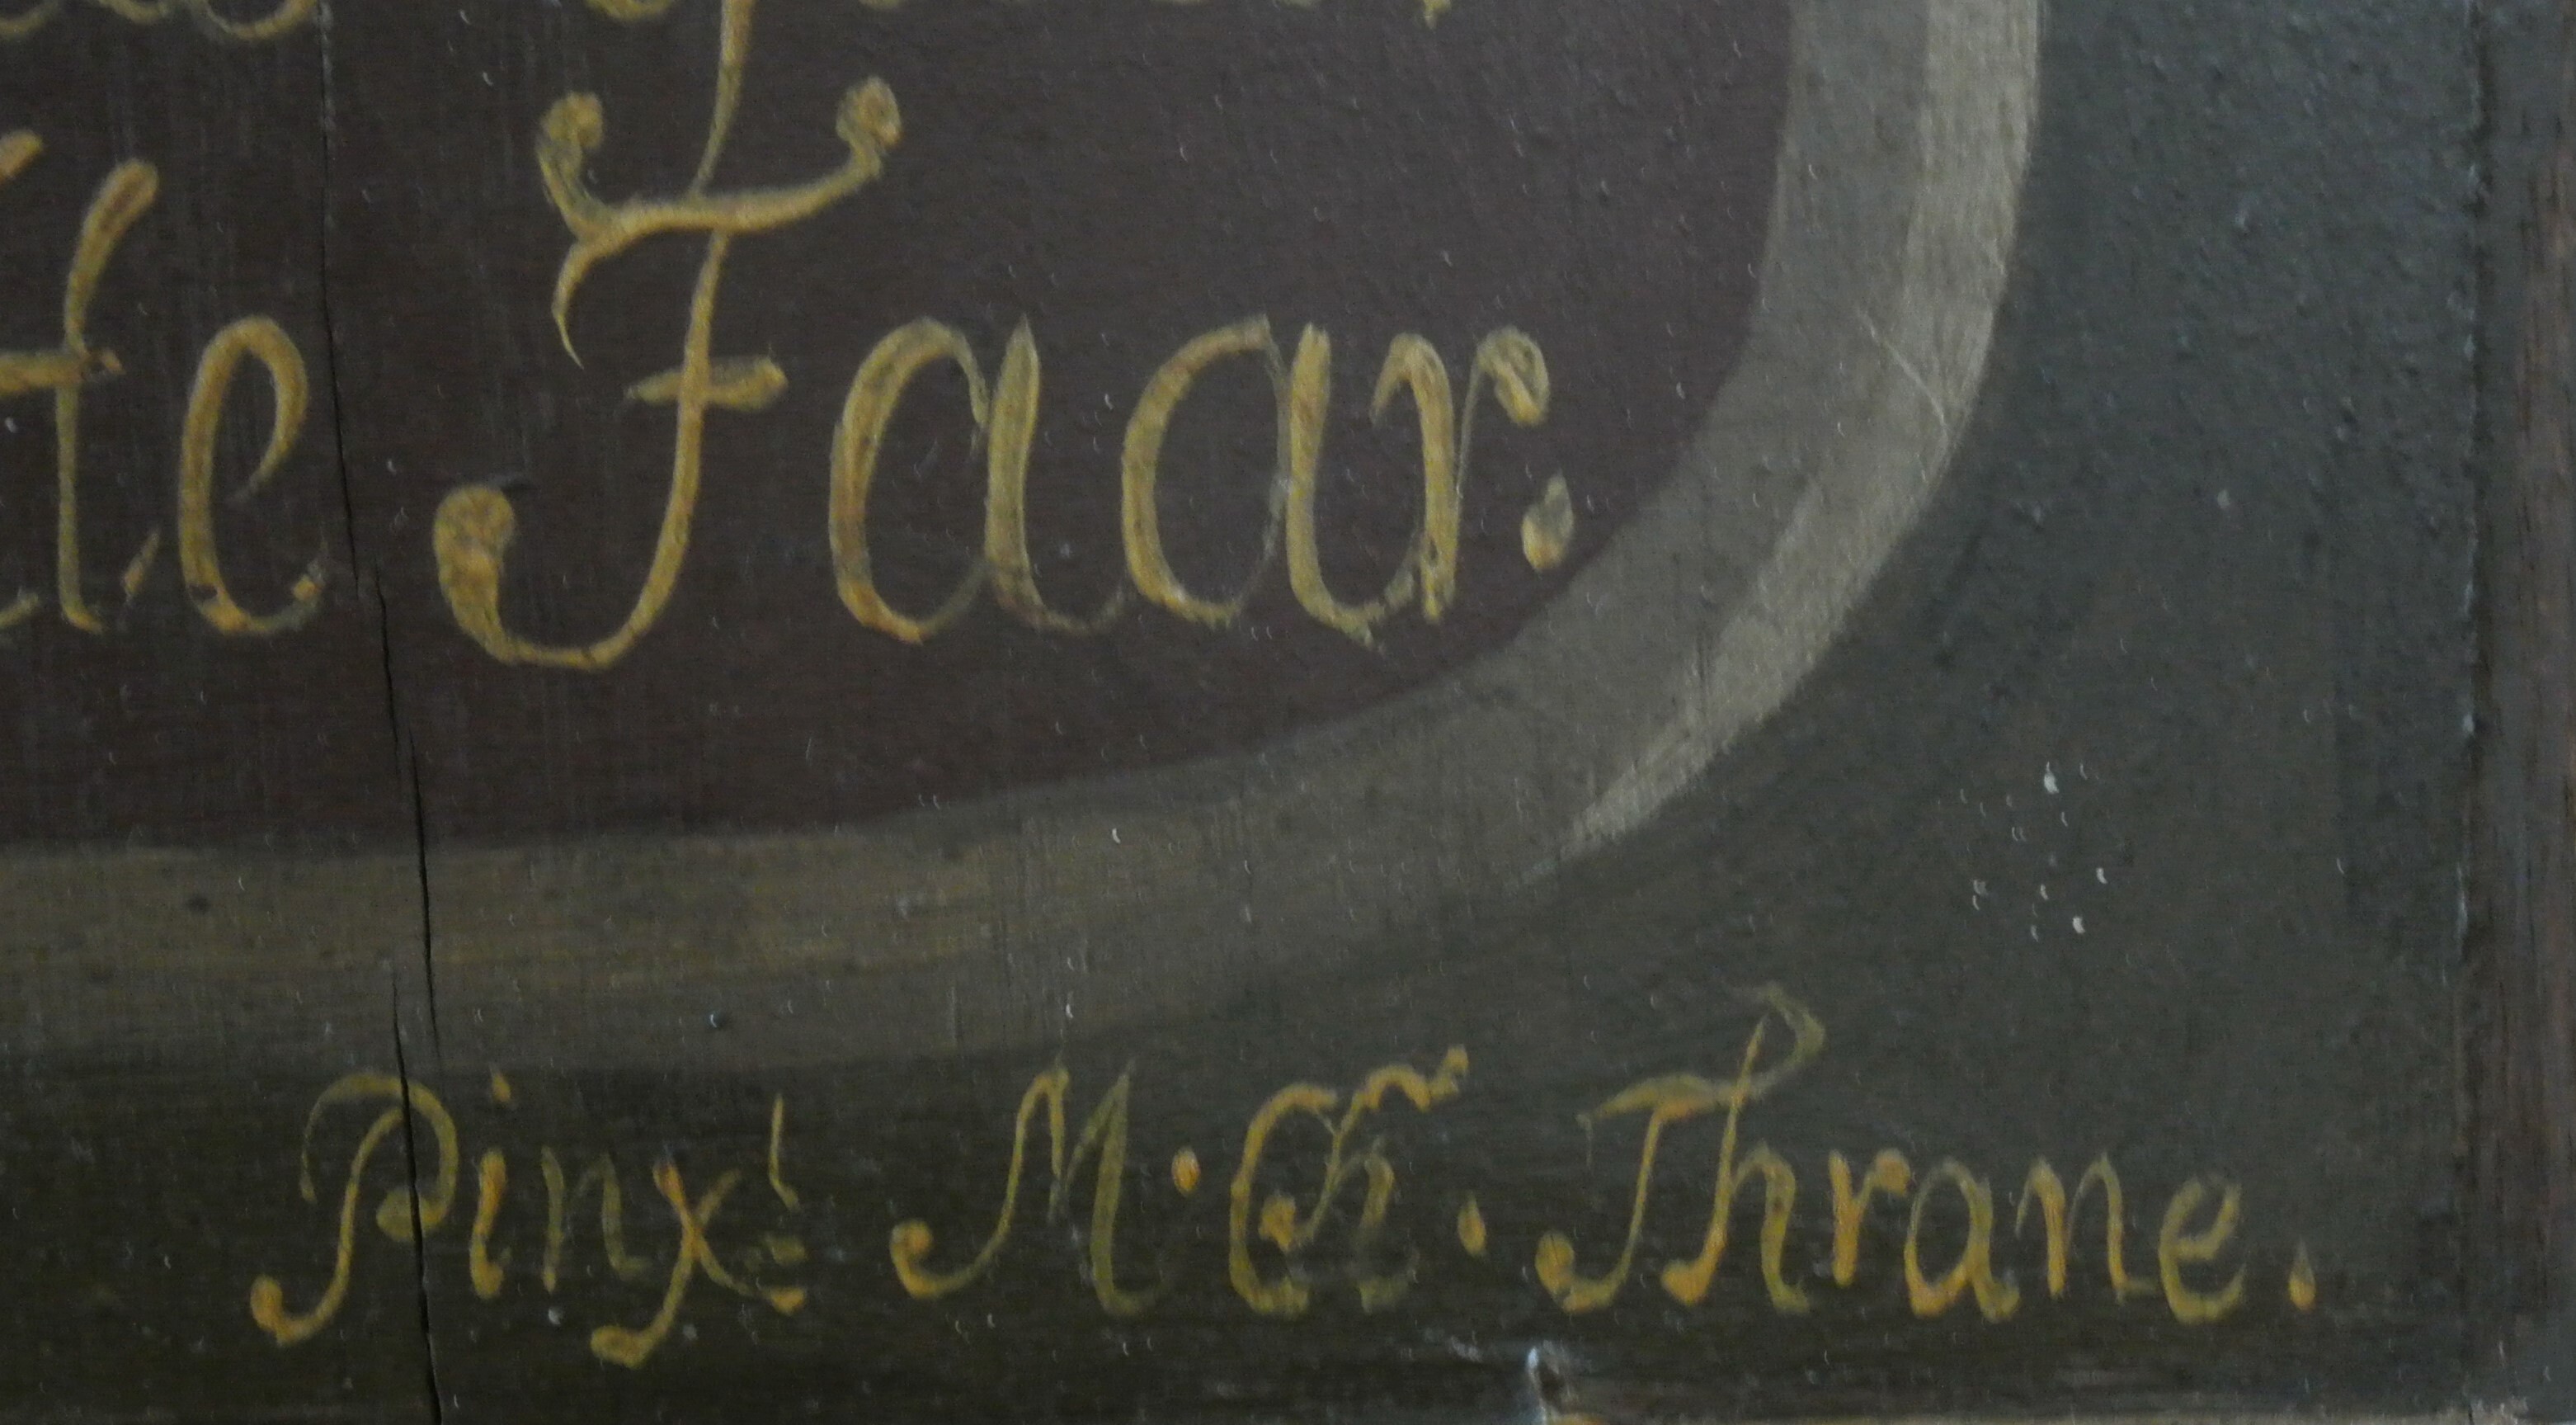
Signature of: mogens thrane